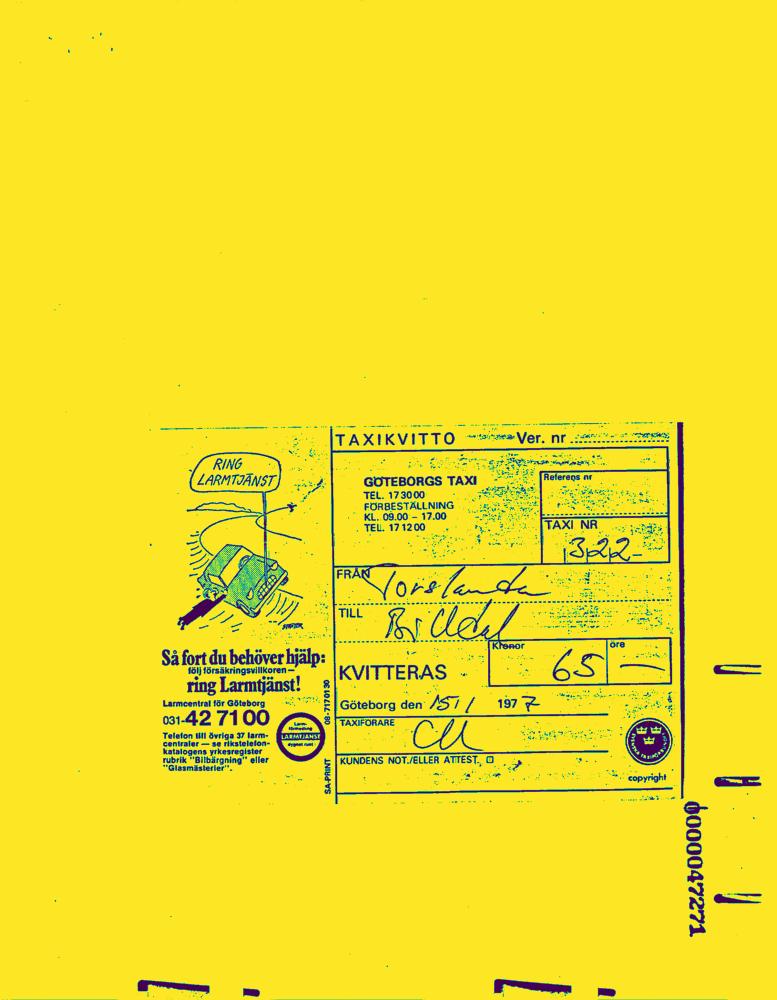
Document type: Invoice-Doc